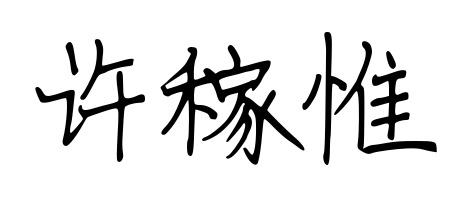
Signature of: xu jiawei